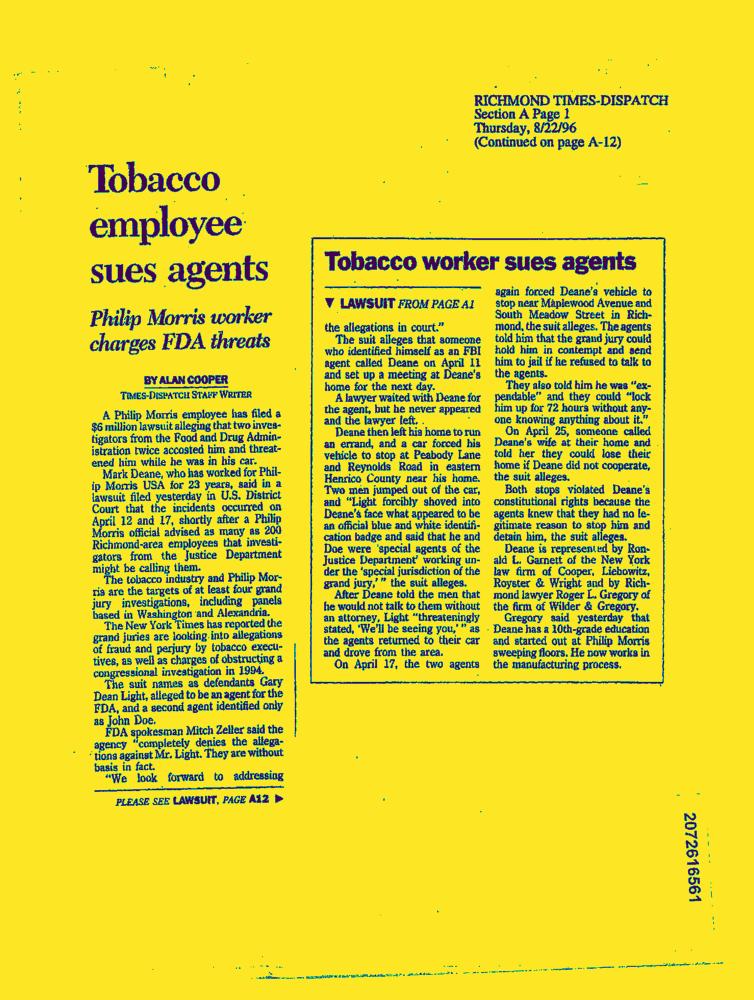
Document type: News-Article